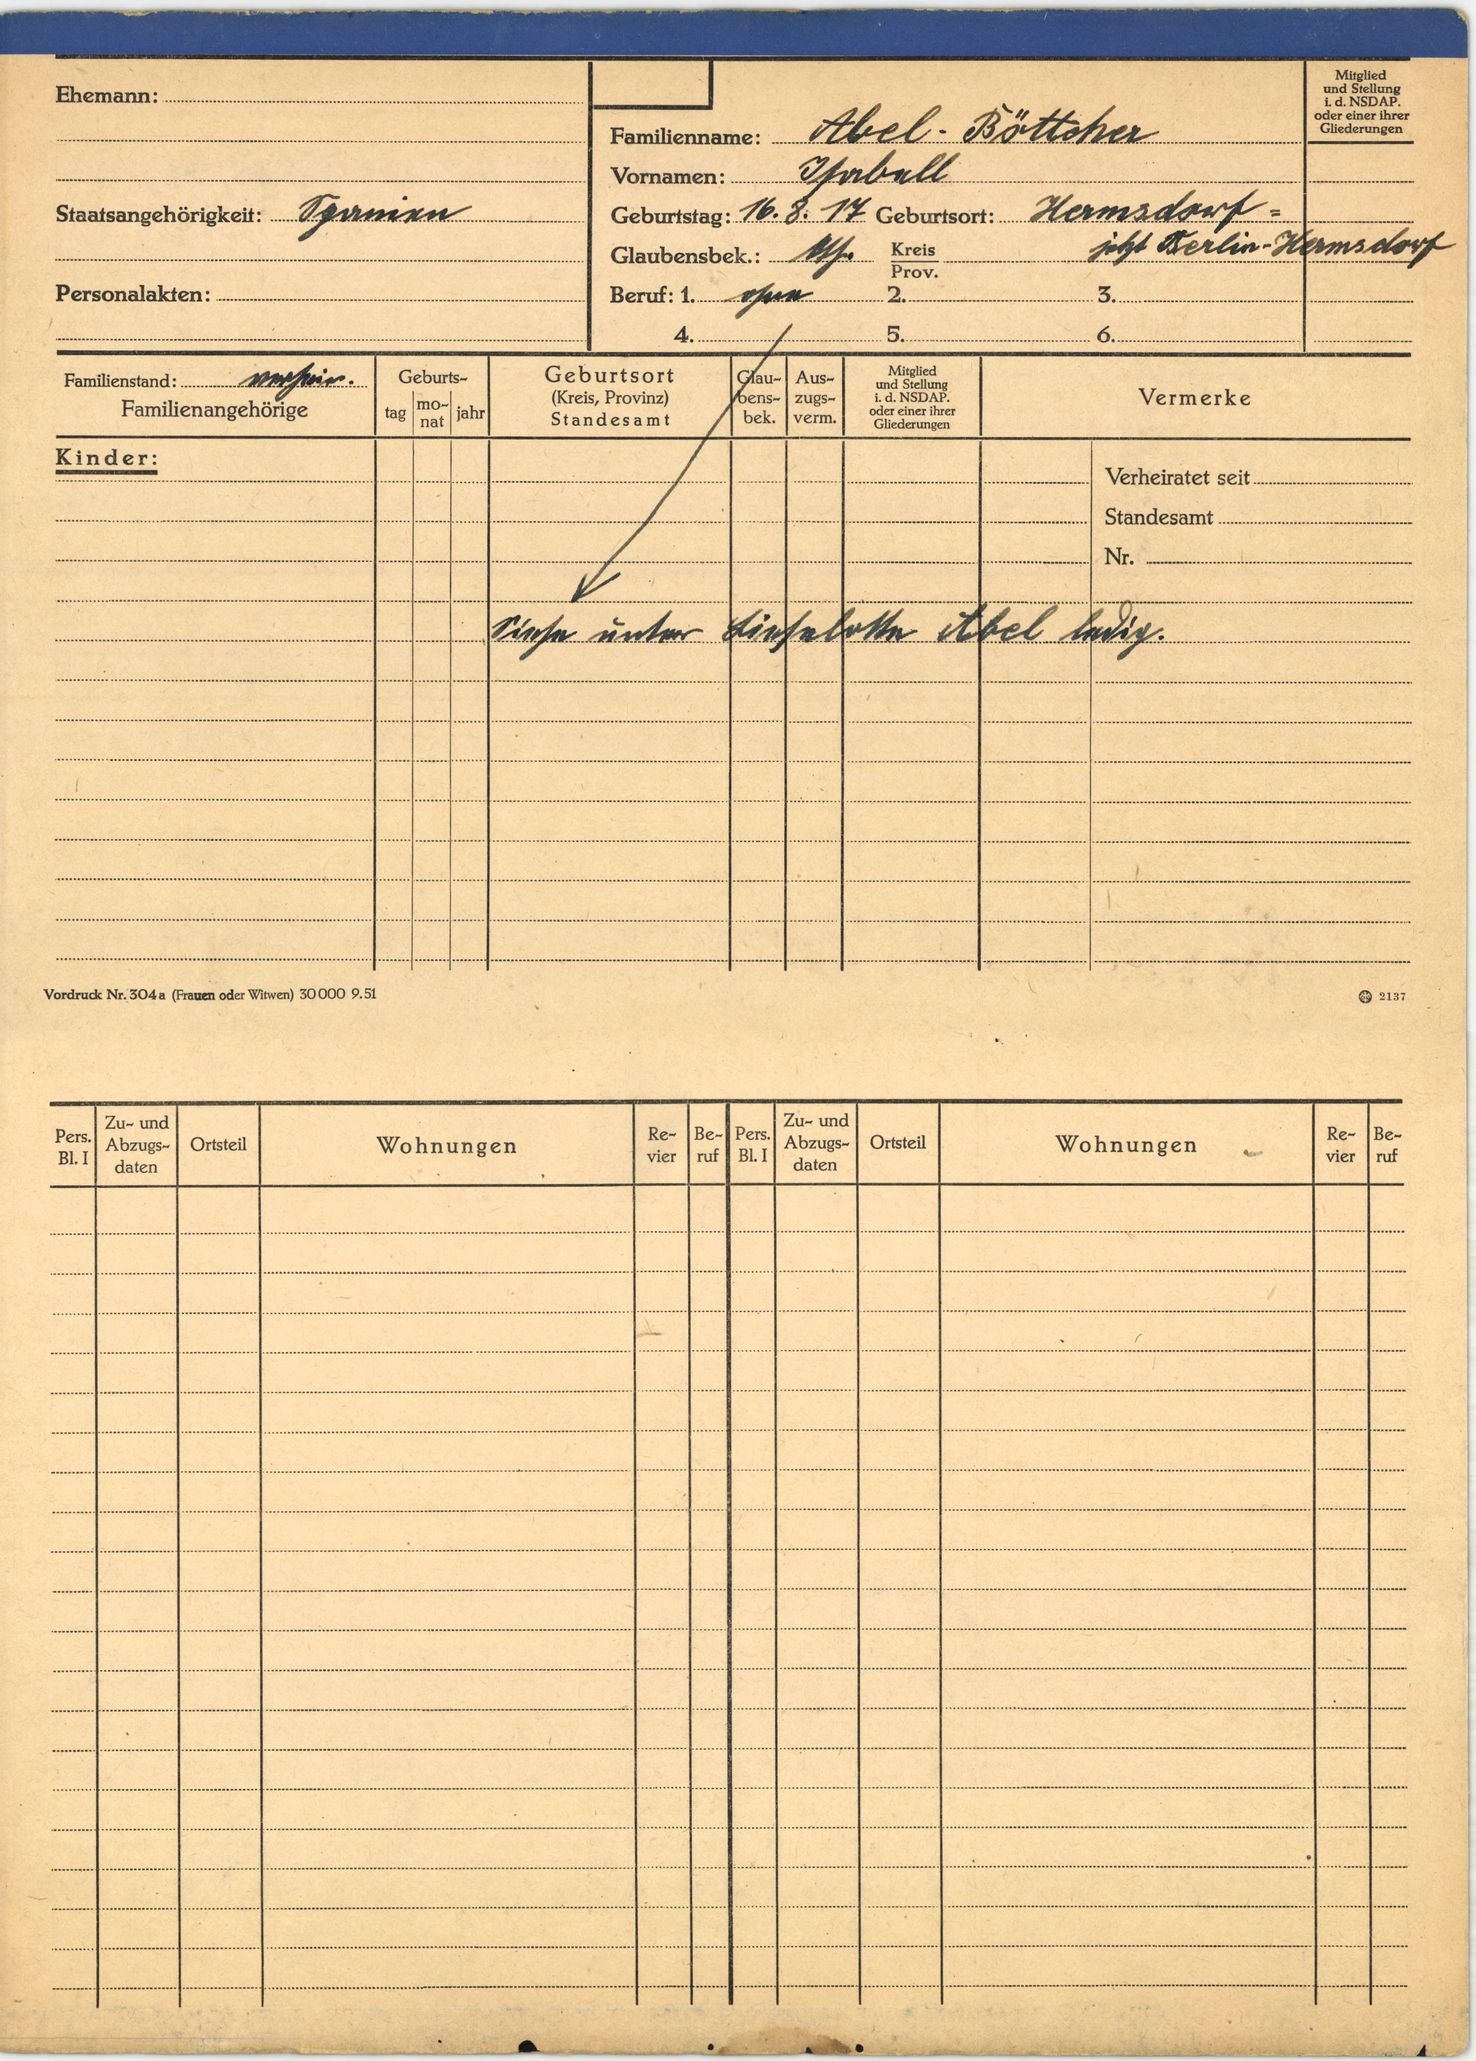
Abel-Böttcher